Question: What are the imaging findings?
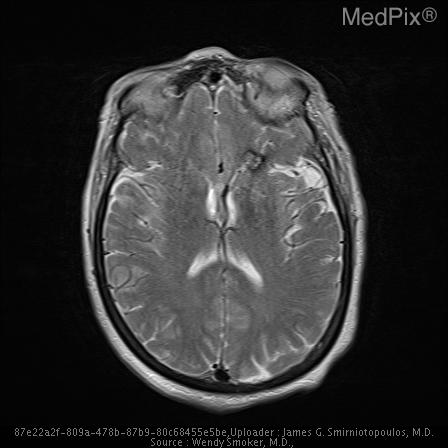
Answer: The imaging shows 1.	Outside head CT reported small 1cm homogenously round hyperdense lesion in left frontal lobe as an intraparenchymal hemorrhage (IPH).
2.	Head CT in our hospital 5 hours later: stable 1 cm homogenously round hyperdense lesion,   suspicious for cavernoma, suggest MRI for confirmation.
      3. Brain MRI later shows classic “popcorn” appearance on T2-weighted image with low T2 signal in the periphery of the lesion consistent with  cavernoma. In addition, small deep frontal vessels, draining towards the left ventricle, are noted on the post-contrast T1W image, consistent with a developmental venous anomaly (DVA). Curvilinear/serpentine flow void is consistent with a developmental venous anomaly (DVA). No mass effect, nor surrounding edema..